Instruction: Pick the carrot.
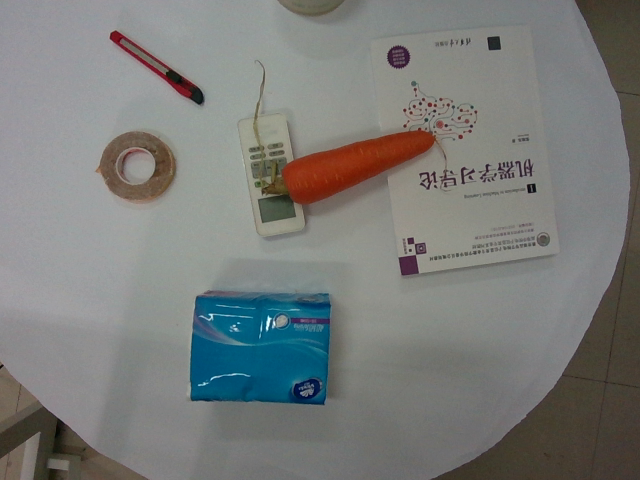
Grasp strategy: vertical